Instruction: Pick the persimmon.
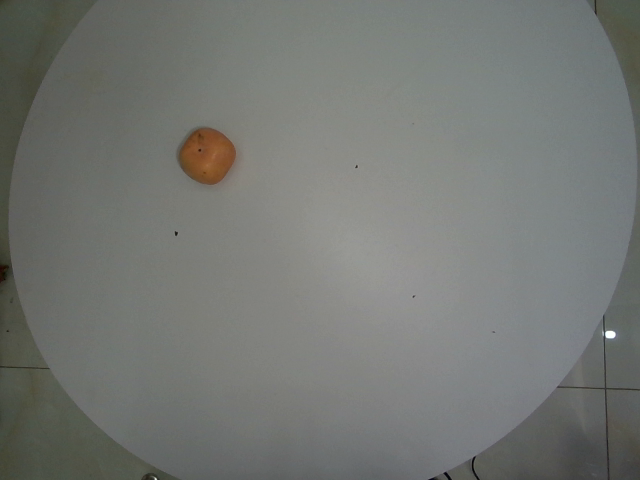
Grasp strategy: vertical